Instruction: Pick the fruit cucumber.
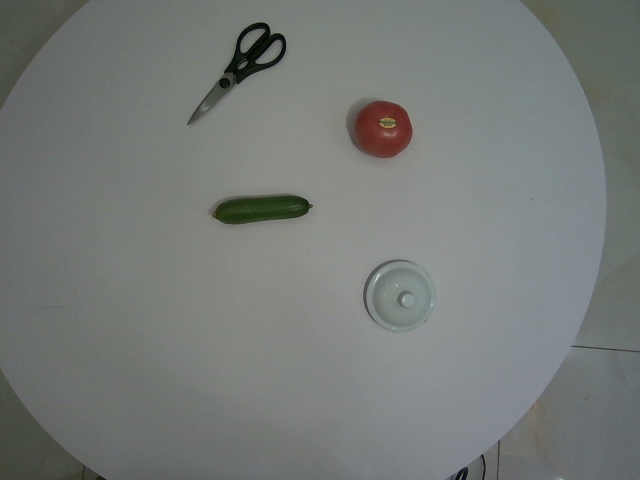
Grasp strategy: vertical